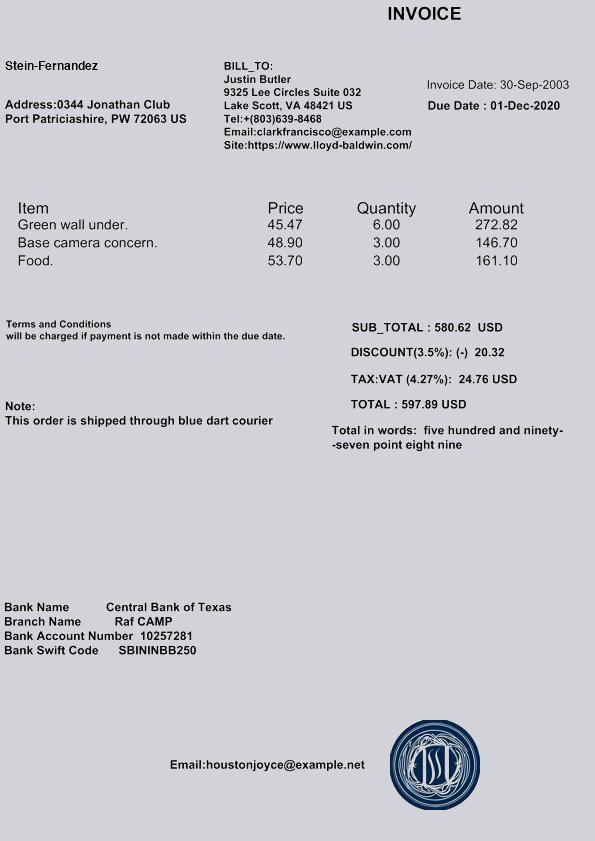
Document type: Invoice